Question: In what way does the history help explain the case?
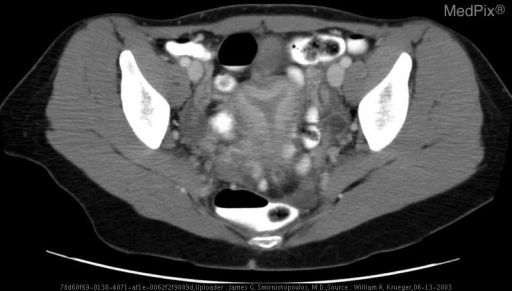
Answer: The patient's history of 28 year old woman with right lower quadrant abdominal pain. is key in understanding the case.